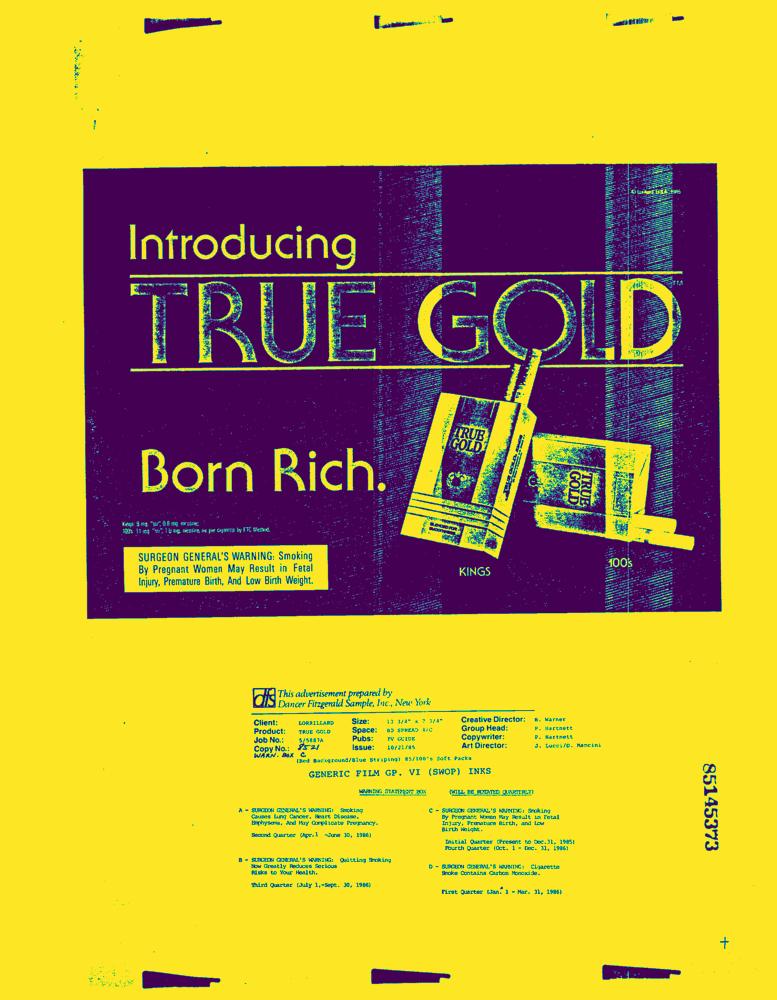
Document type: AD